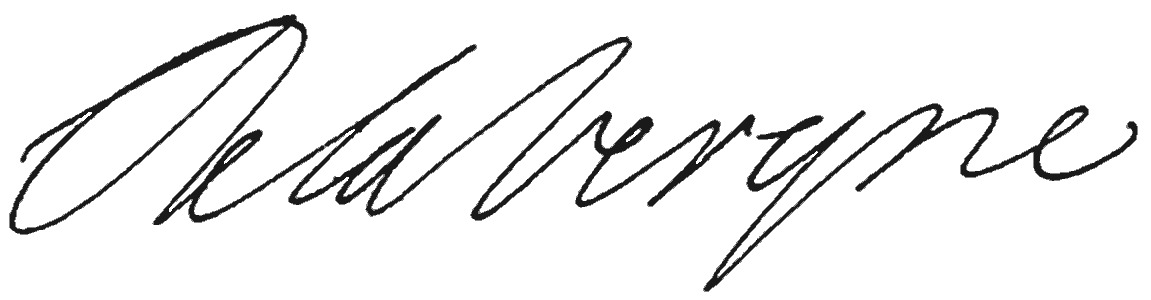
Signature of: madame de lafayette